Patient: Female, age 55
A 55-year-old female was referred to the pulmonology outpatient department with a history of a persistent productive cough of 'pink' sputum for the preceding 12 months. During this time, she also developed progressively worsening dyspnoea and had grade 3 dyspnoea on the modified Medical Research Council scale at the time of presentation to the clinic. No other respiratory symptoms such as wheezing or chest pain were reported and she did not have any constitutional symptoms of fever, night sweats or weight loss. She had no history of any childhood respiratory illnesses nor did she have any history of previous tuberculosis. The patient never smoked and maintained sober habits. Her family history was non-contributory, and she was employed as a domestic worker with no significant exposures that she could recall. She had hypertension and was on chronic medication that included spironolactone, furosemide, amlodipine, aspirin, simvastatin and oestrogen replacement therapy. She previously underwent hysterectomy for abnormal uterine bleeding and no malignancy was detected at the time.
 She was treated with a 7-day course of amoxicillin-clavulanic acid for supposed community-acquired pneumonia at a local hospital prior to referral. Sputum for microscopy, culture and sensitivity during this time did not yield any pathogens. The result of a tuberculosis GeneXpert test was negative, but Mycobacterium tuberculosis culture or investigations for atypical pathogens were not done. Blood tests showed a white cell count of 7.3 x 109 /L, haemoglobin level of 13.6 g/dL, platelet count of 267 x 109 /L, C-reactive protein level of 21 mg/L and she tested negative for HIV. Although a chest radiograph performed at the local hospital was described as revealing 'extensive opacification of the left lung', the image was not presented at the clinic and thus could not be reviewed. In view of her poor response to treatment and blood results that were not in keeping with infection, she was referred to us for further evaluation
 On clinical examination, she was obese with a body mass index of 48.24 kg/m2 . Her blood pressure was 120/80 mmHg, pulse rate was 72 beats per minute (bpm), respiratory rate was 15 breaths  per minute and oxygen saturation was 93% measured by pulse oximetry while breathing room air at rest. Arterial blood gas testing was not performed. On respiratory examination, her trachea was centrally situated, but she had dullness to percussion and bronchial breathing of the whole of the left hemithorax, while she had normal percussion and vesicular breath sounds on the right. The rest of the clinical examination was within normal limits. A chest X-ray image at the time of initial assessment revealed complete opacification of the left lung with associated air bronchogrammes noted in the left perihilar region (Fig. 1). Chest computed tomography analysis confirmed dense consolidation of the left lung with no evidence of atelectasis or pleural effusion (Fig. 2).   In view of the clinical problem of a non-resolving pneumonia, the differential diagnoses included atypical pneumonia, non-tuberculous mycobacterial disease, primary lymphoma of the lung and slow-growing primary lung neoplasms. Flexible bronchoscopy was therefore performed to  obtain respiratory specimens for further analysis. Inspection of the tracheobronchial tree revealed an excessive amount of watery sputum in the airways in keeping with bronchorrhea. Bronchoalveolar lavage specimens from the left upper lobe were sent for microscopy, culture and polymerase chain reaction (PCR) tests for Mycobacterium tuberculosis, Pneumocystis jirovecii, Mycoplasma pneumoniae and Chlamydia pneumoniae. All PCR tests were negative. Flow cytometry of bronchoalveolar lavage fluid found a normal ratio of CD4:CD8 cells, in keeping with a reactive T-cell response. Transbronchial lung biopsies, however, revealed tumour tissue with the appearance of a well-differentiated mucus-secreting adenocarcinoma with lepidic features (Fig. 3).  Immunohistochemical staining for cytokeratin 7 (CK7), thyroid transcription factor-1 (TTF-1) and napsin A were positive, while staining for CK20 was negative. A final diagnosis of invasive mucinous adenocarcinoma (previously known as bronchioloalveolar carcinoma) was therefore established.
Keywords: adenocarcinoma, bronchioloalveolar carcinoma, lung cancer, non-resolving pneumonia
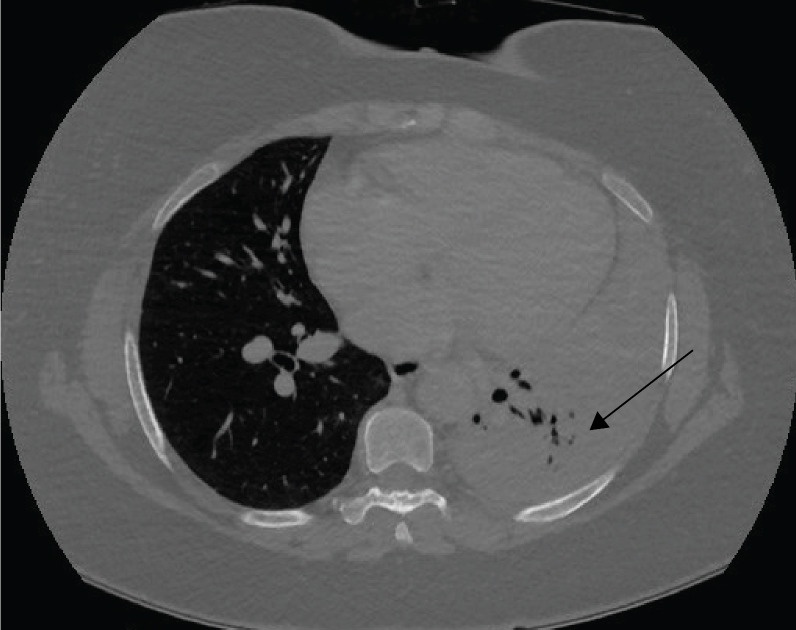
Image caption: Chest computed tomography image confirming consolidation of the left lung.